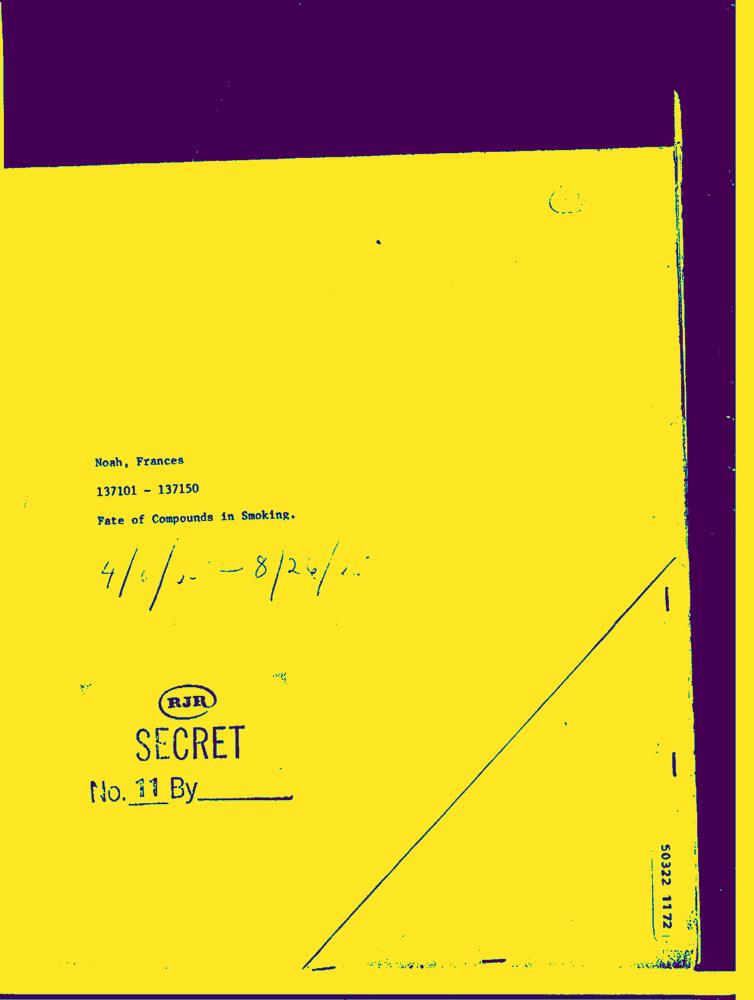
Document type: Hand-Written